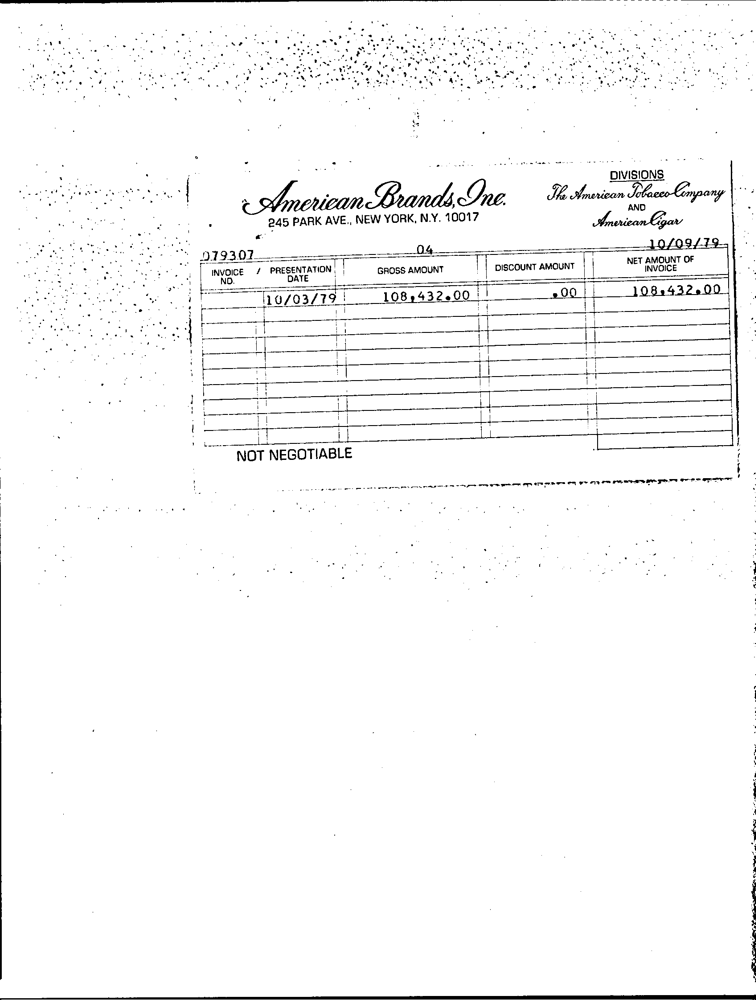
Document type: Invoice